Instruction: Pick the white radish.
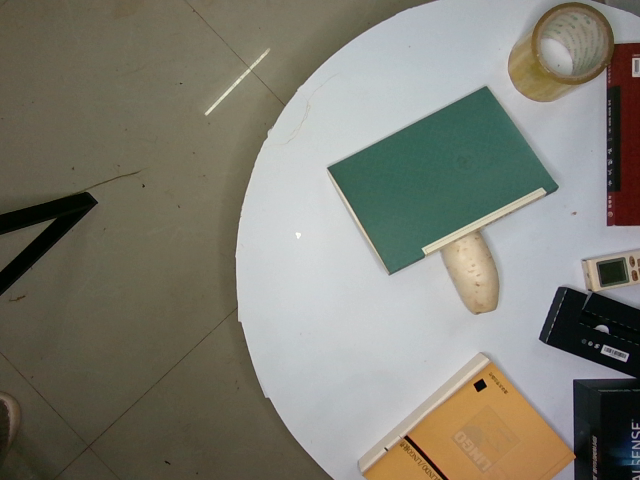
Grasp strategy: vertical